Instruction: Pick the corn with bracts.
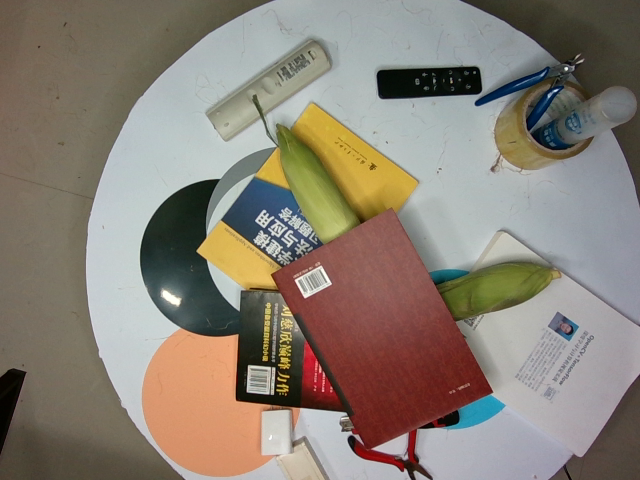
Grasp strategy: vertical